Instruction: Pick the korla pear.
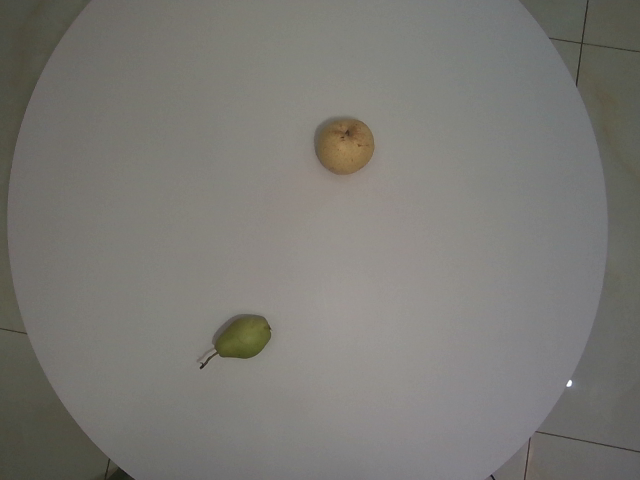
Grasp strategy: vertical